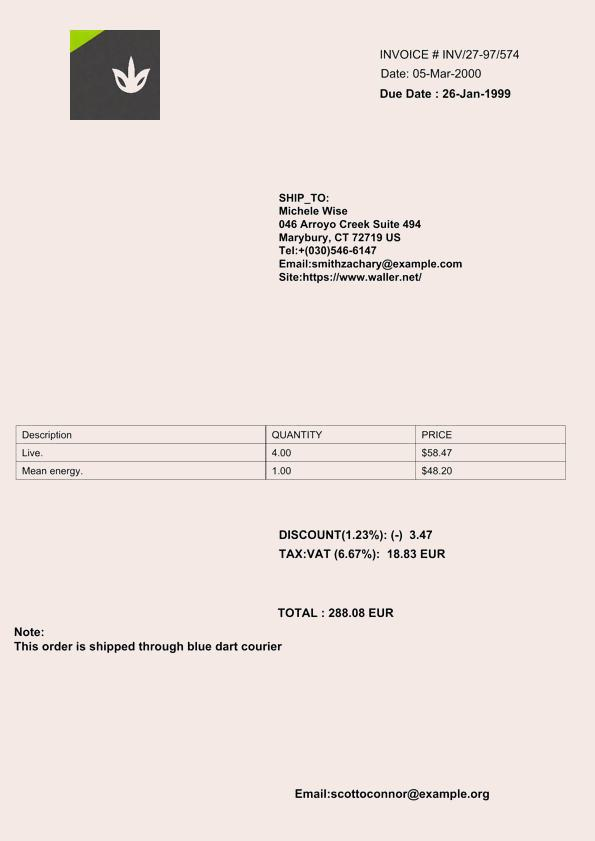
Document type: Invoice